Question: What is the name of the tenant mentioned in the document?
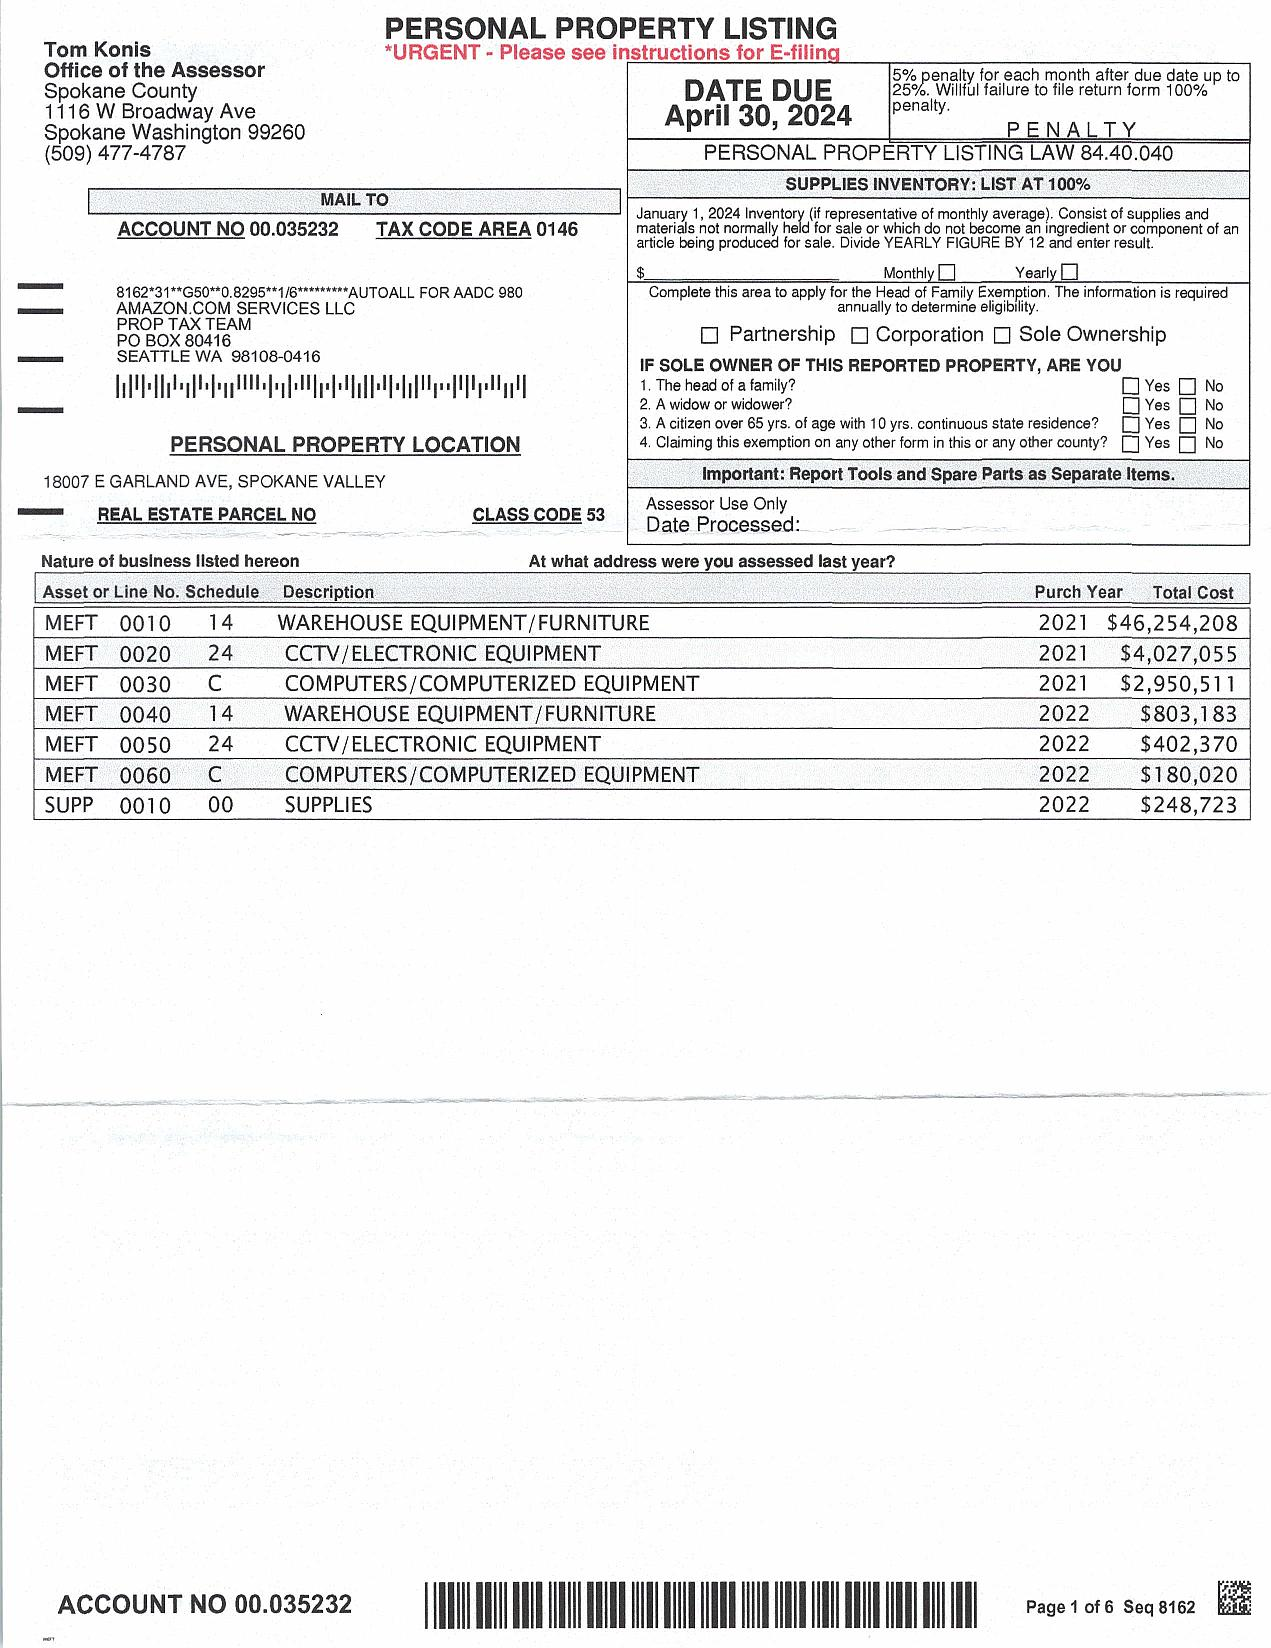
Answer: "AMAZON.COM SERVICES LLC"